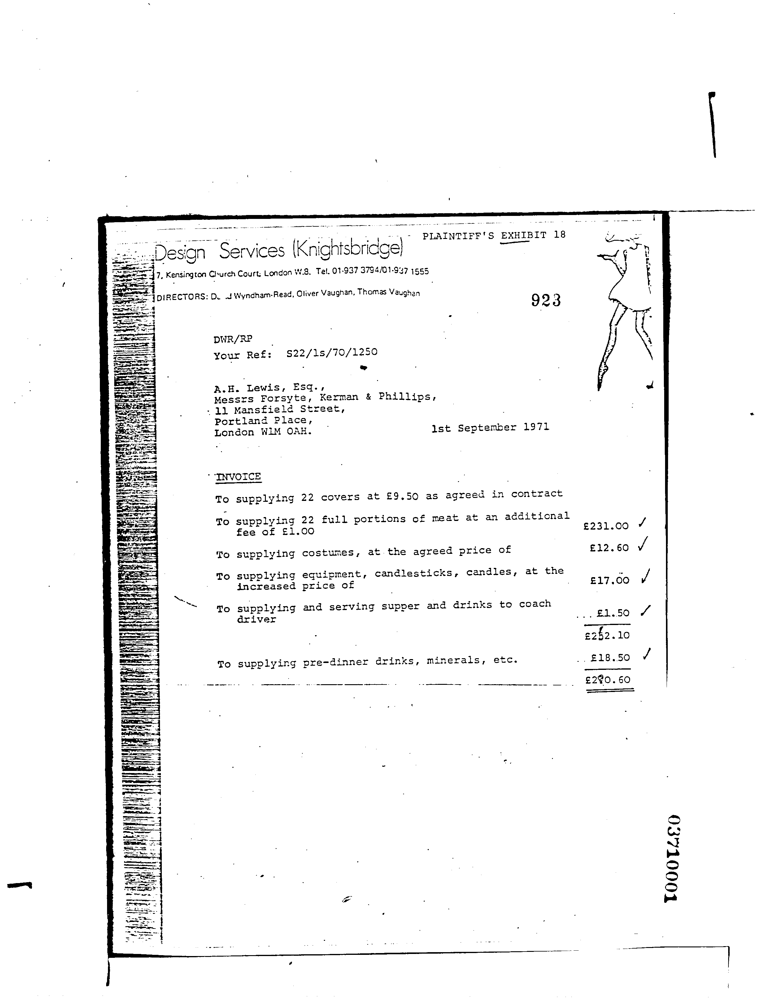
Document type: Invoice